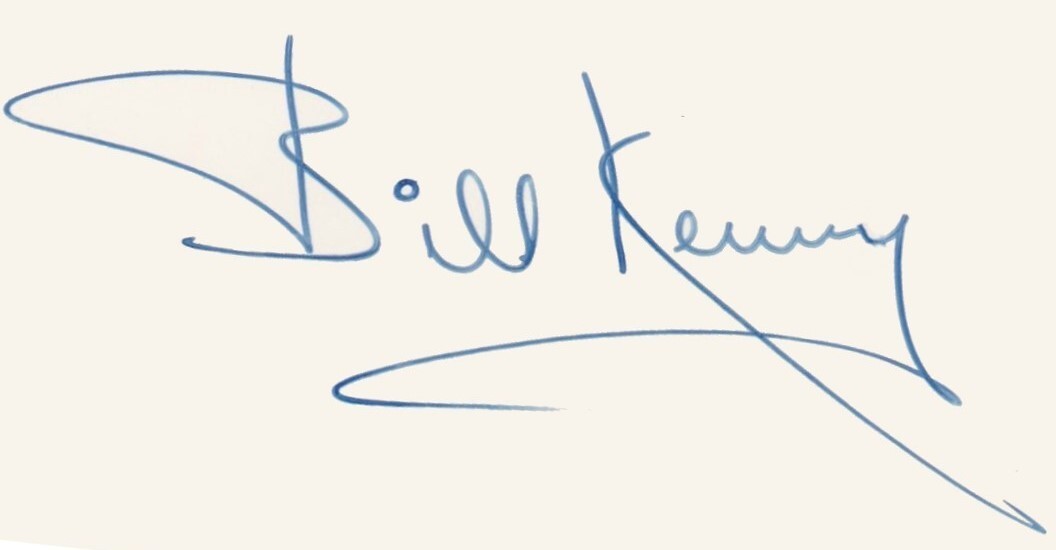
Signature of: bill kenny